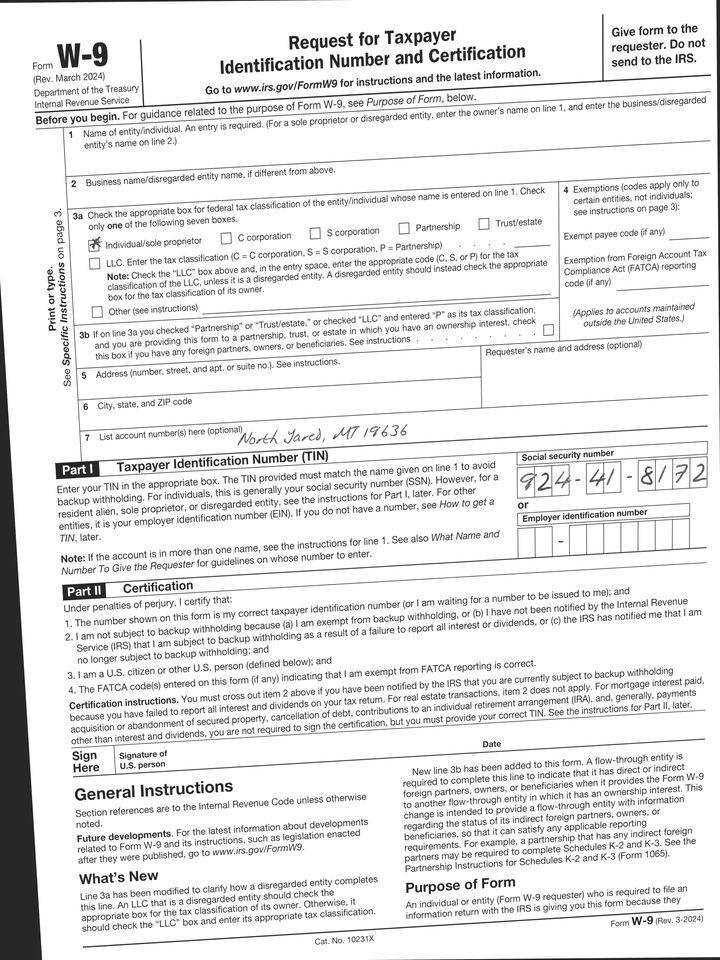
adr2: North Jared, MT 19636
cbx: yes
ssn: 924418172